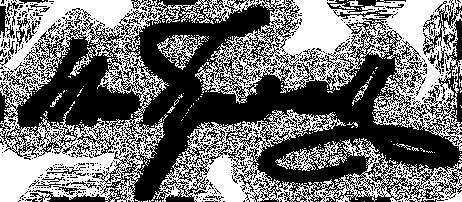
Signature of: john tyndall